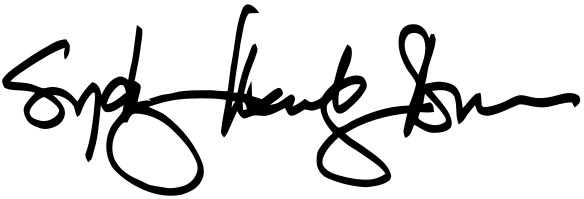
Signature of: sydney kamlager dove